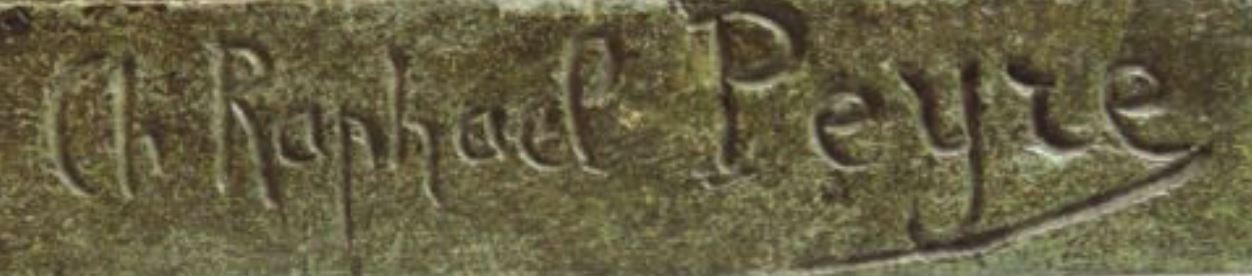
Signature of: charles raphaël peyre